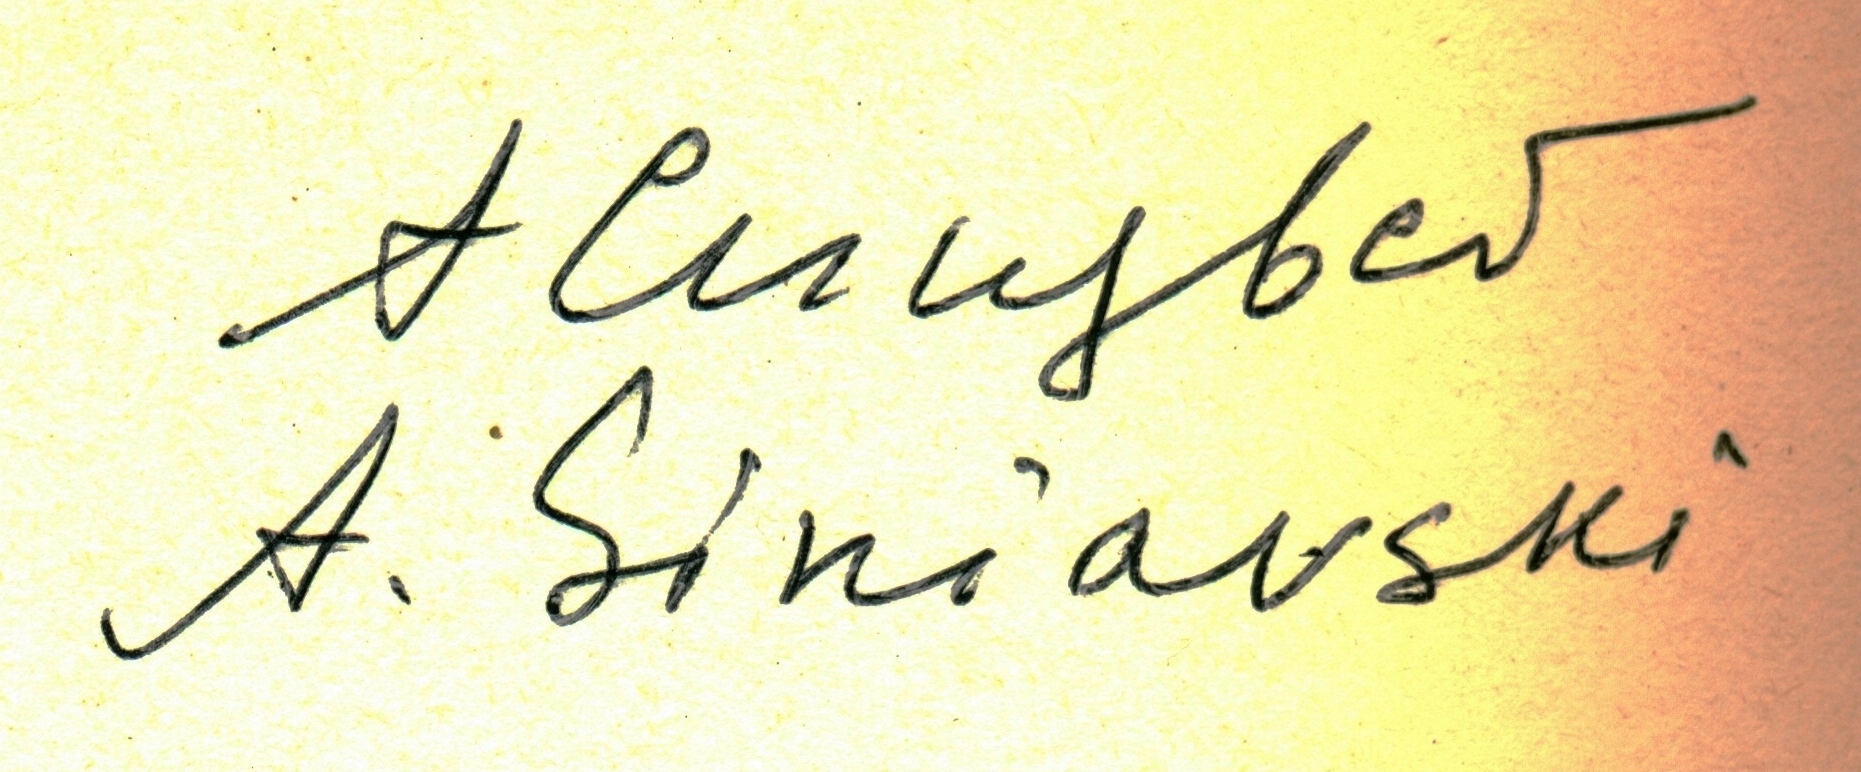
Signature of: andrei sinyavsky